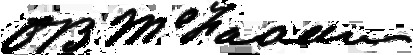
Signature of: obadiah b mcfadden